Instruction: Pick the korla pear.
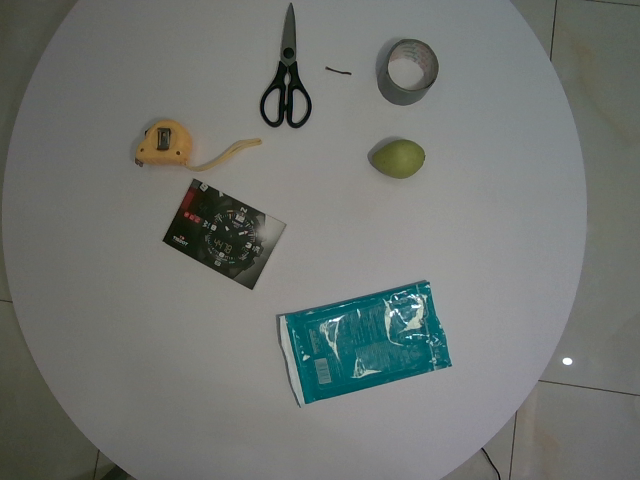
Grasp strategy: vertical